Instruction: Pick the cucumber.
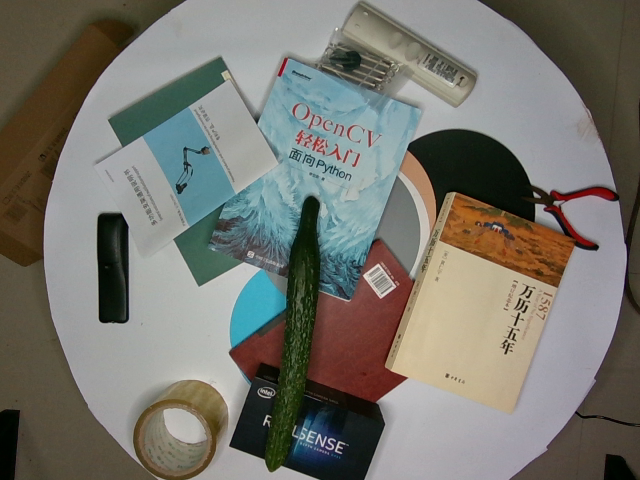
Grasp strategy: vertical